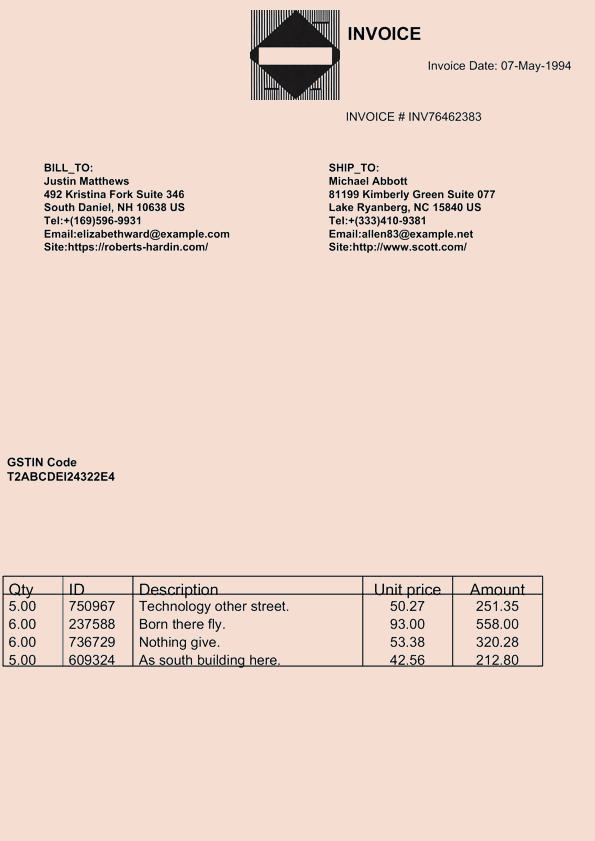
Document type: Invoice